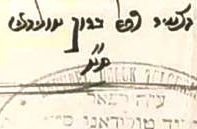
Signature of: raphael baruch toledano